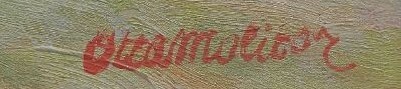
Signature of: otto molitor